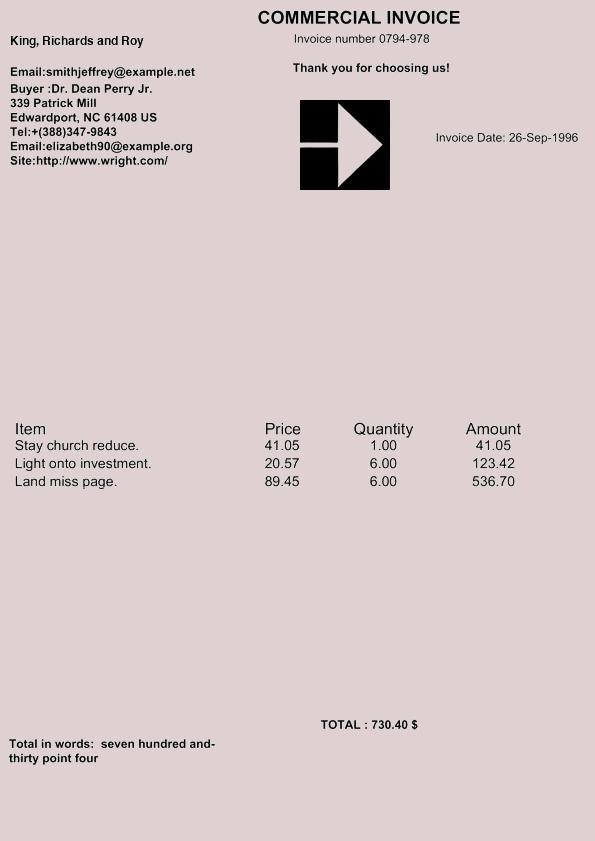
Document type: Invoice